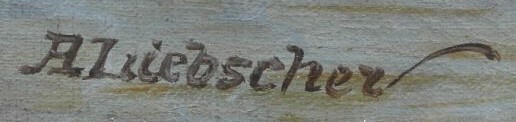
Signature of: adolf liebscher